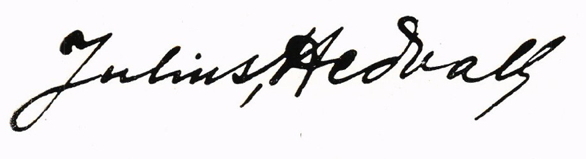
Signature of: julius hedvall